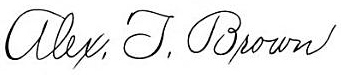
Signature of: alexander t brown